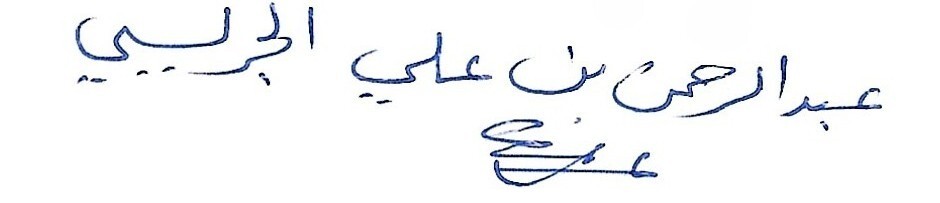
Signature of: q12224150